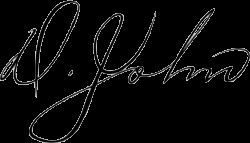
Signature of: david john